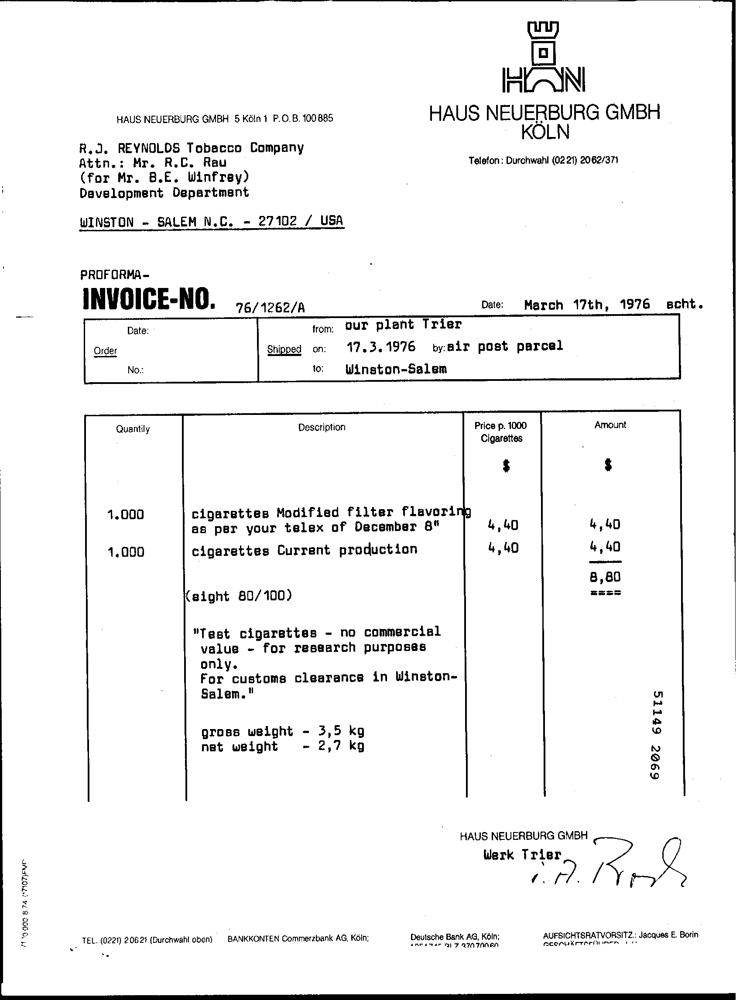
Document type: Invoice